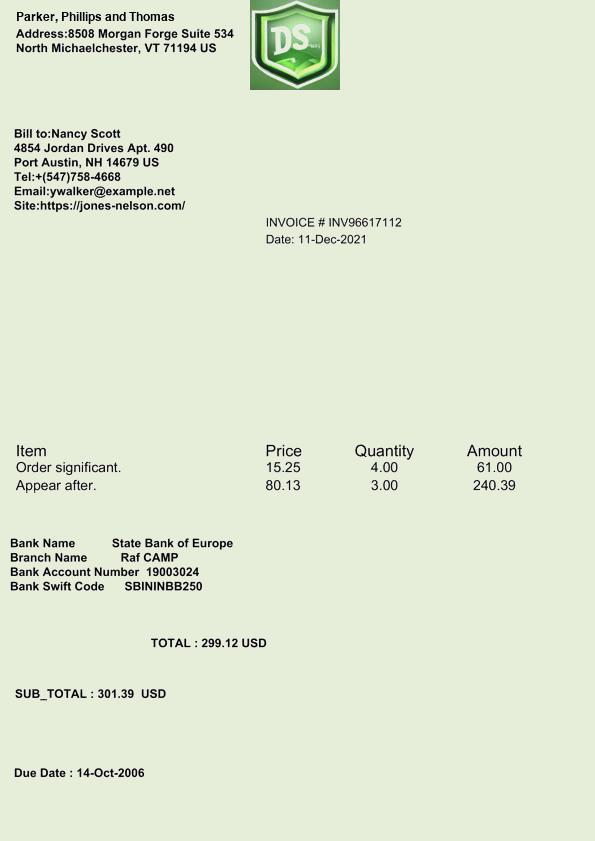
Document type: Invoice